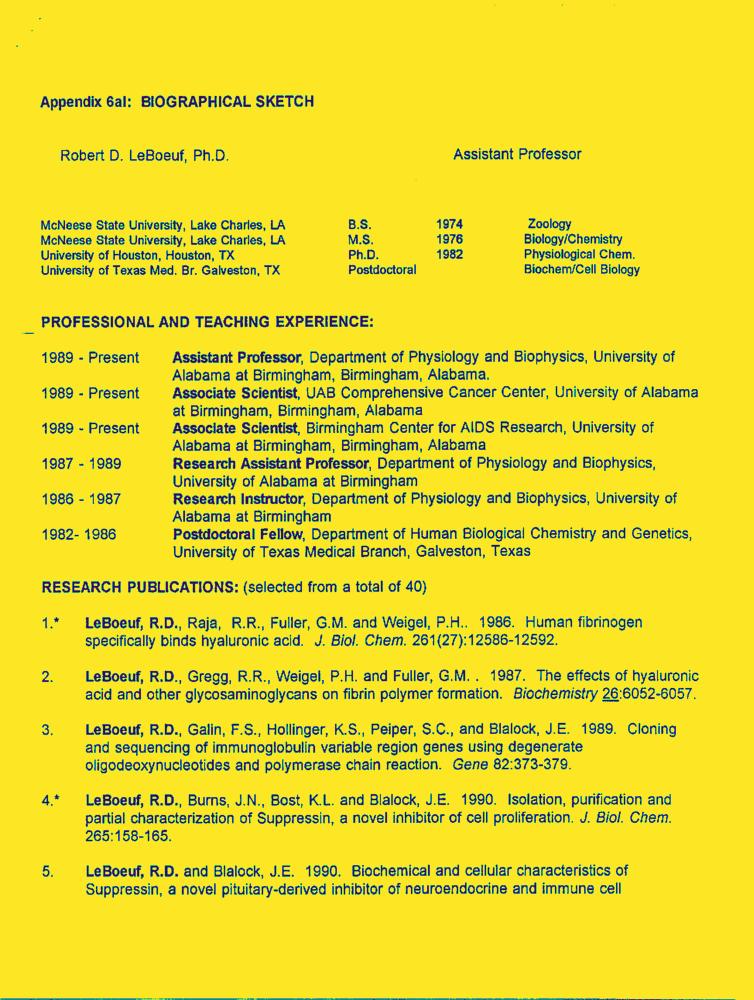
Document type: Resume-Doc